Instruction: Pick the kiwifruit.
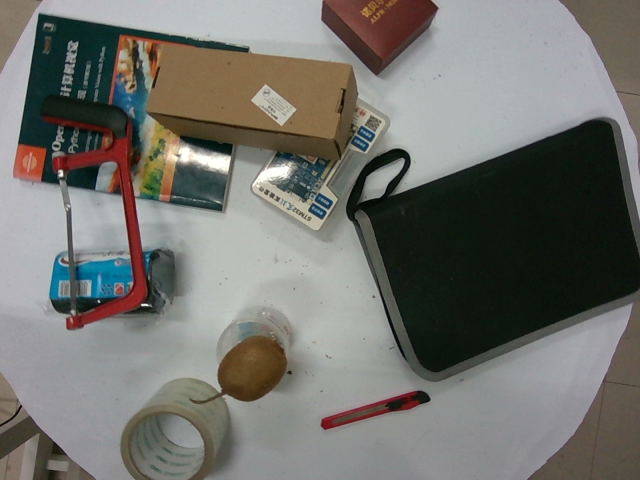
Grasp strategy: vertical